Question: What appears to be the issue?
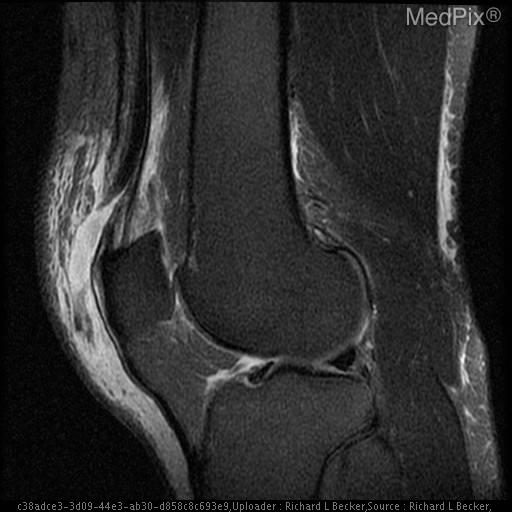
Answer: The findings suggest Xray remarkable for effusion.
MRI reveals complete quadriceps tendon discontinuity medially, with retraction.  Some intact deep fibers laterally.  Effusion and edema. Superior patellar enthesophyte.  No patella alta.. Joint effusion. The patient might have a history of 52 y/o male with swollen painful knee and weakness in extension s/p fall.